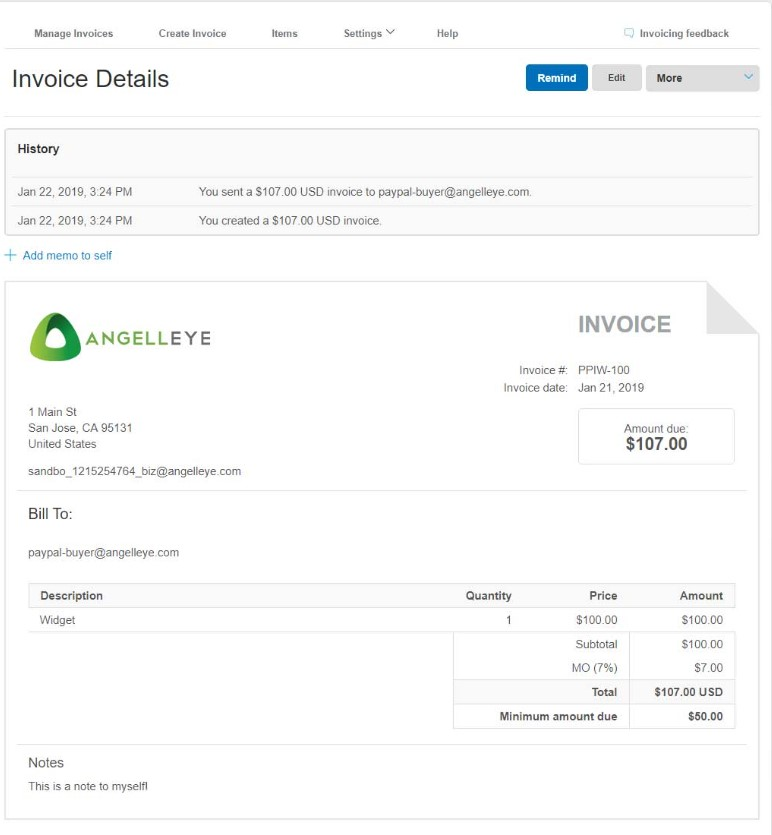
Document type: Invoice